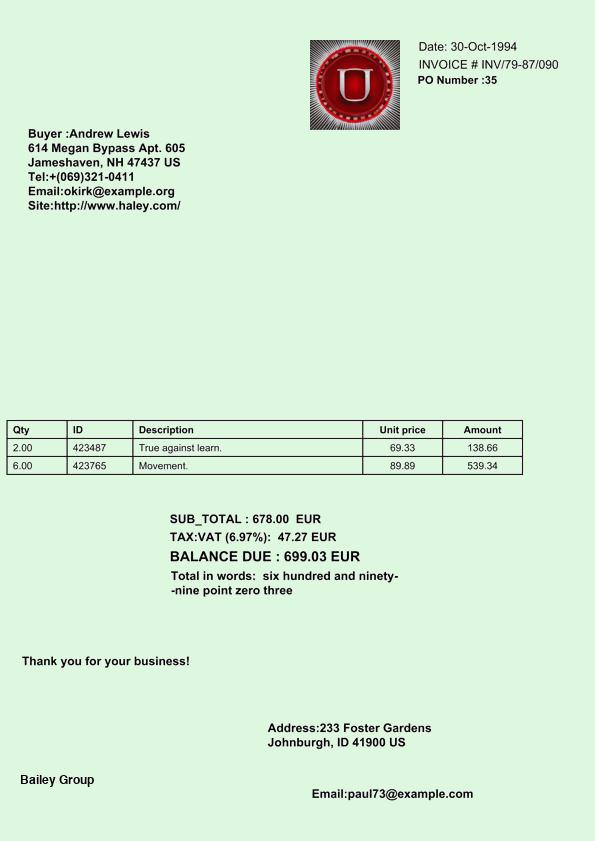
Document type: Invoice